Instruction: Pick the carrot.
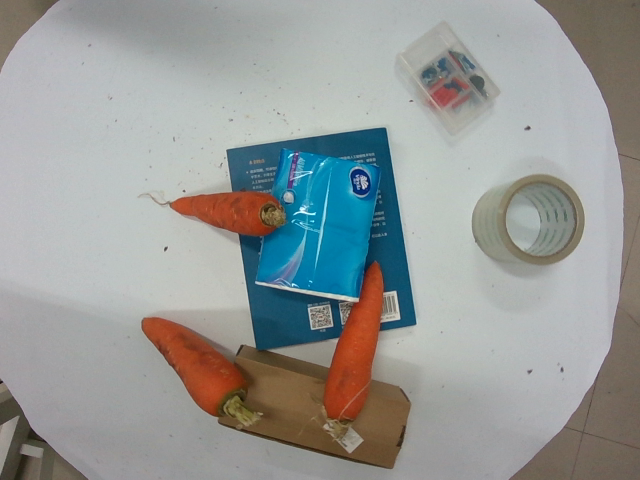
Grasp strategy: vertical